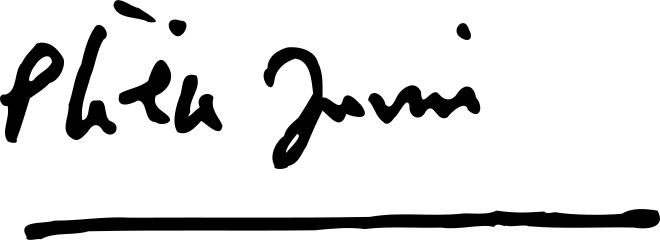
Signature of: philippe juvin